Can you pull out the amount in words, numerical amount, payee's name, date of the cheque, and the bank's name from the image?
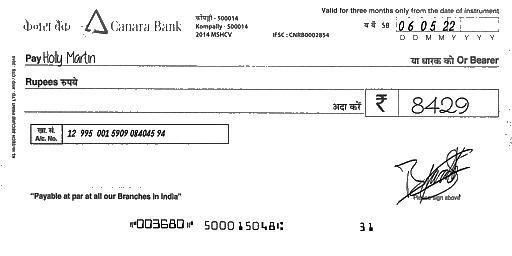
amt_in_words:
amt_in_figures: 8429
payee_name: Holly Martin
bank_name: Canara Bank
cheque_date: 06/05/22